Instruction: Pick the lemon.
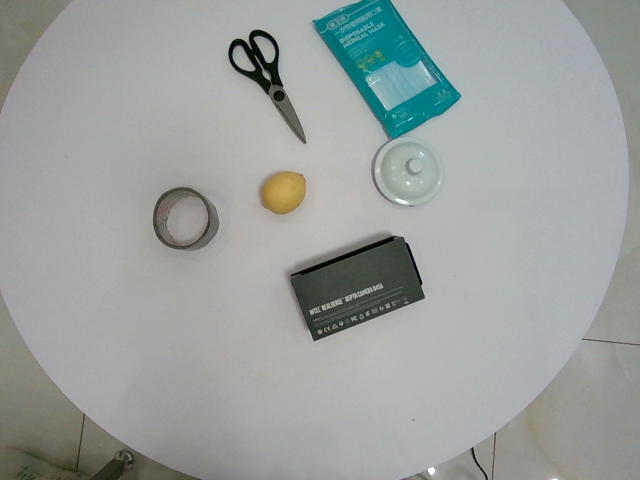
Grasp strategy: vertical